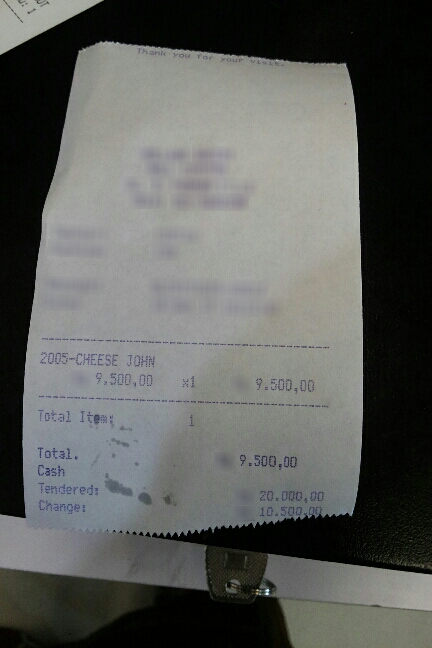
Number of items: 4
Total: 9.500,00
OCR text regions:
text: 2005-CHEESE
text: JOHN
text: 9.500,00
text: x1
text: 9.500,00
text: Total.
text: 9.500,00
text: Cash
text: Tendered:
text: 20.000,00
text: Change:
text: 10.500
text: Total
text: Item:
text: 1